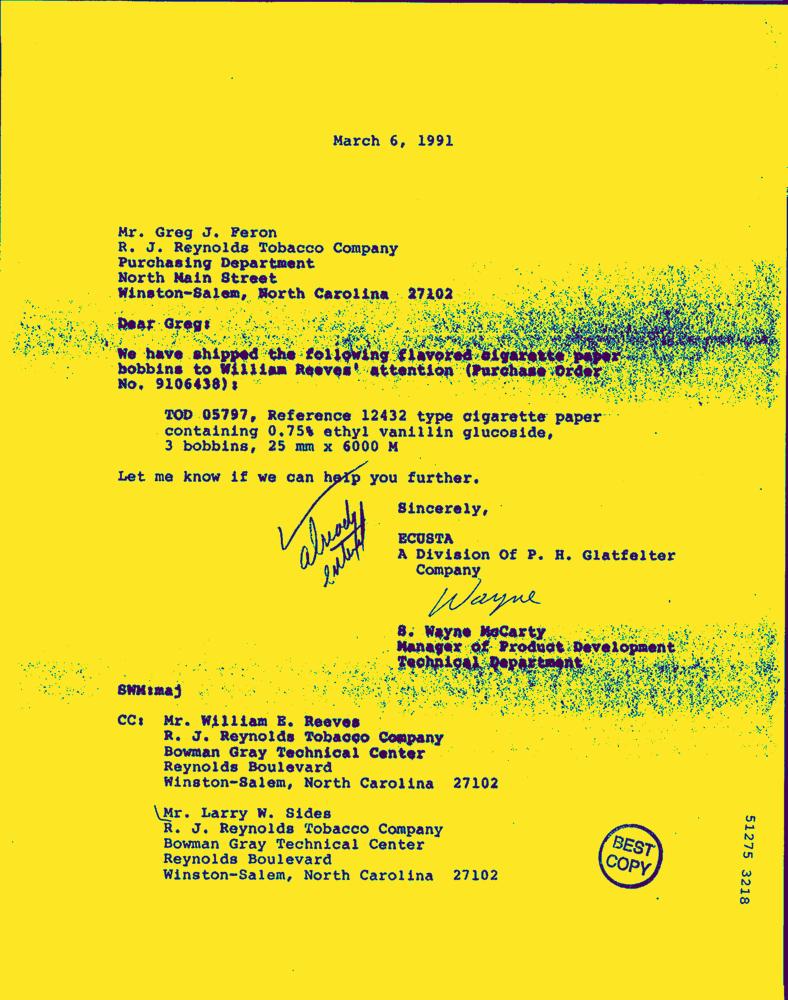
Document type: Letter-Doc